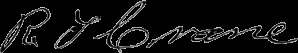
Signature of: richard t crane